Question: What type of tax is indicated in the document, personal property or real estate?
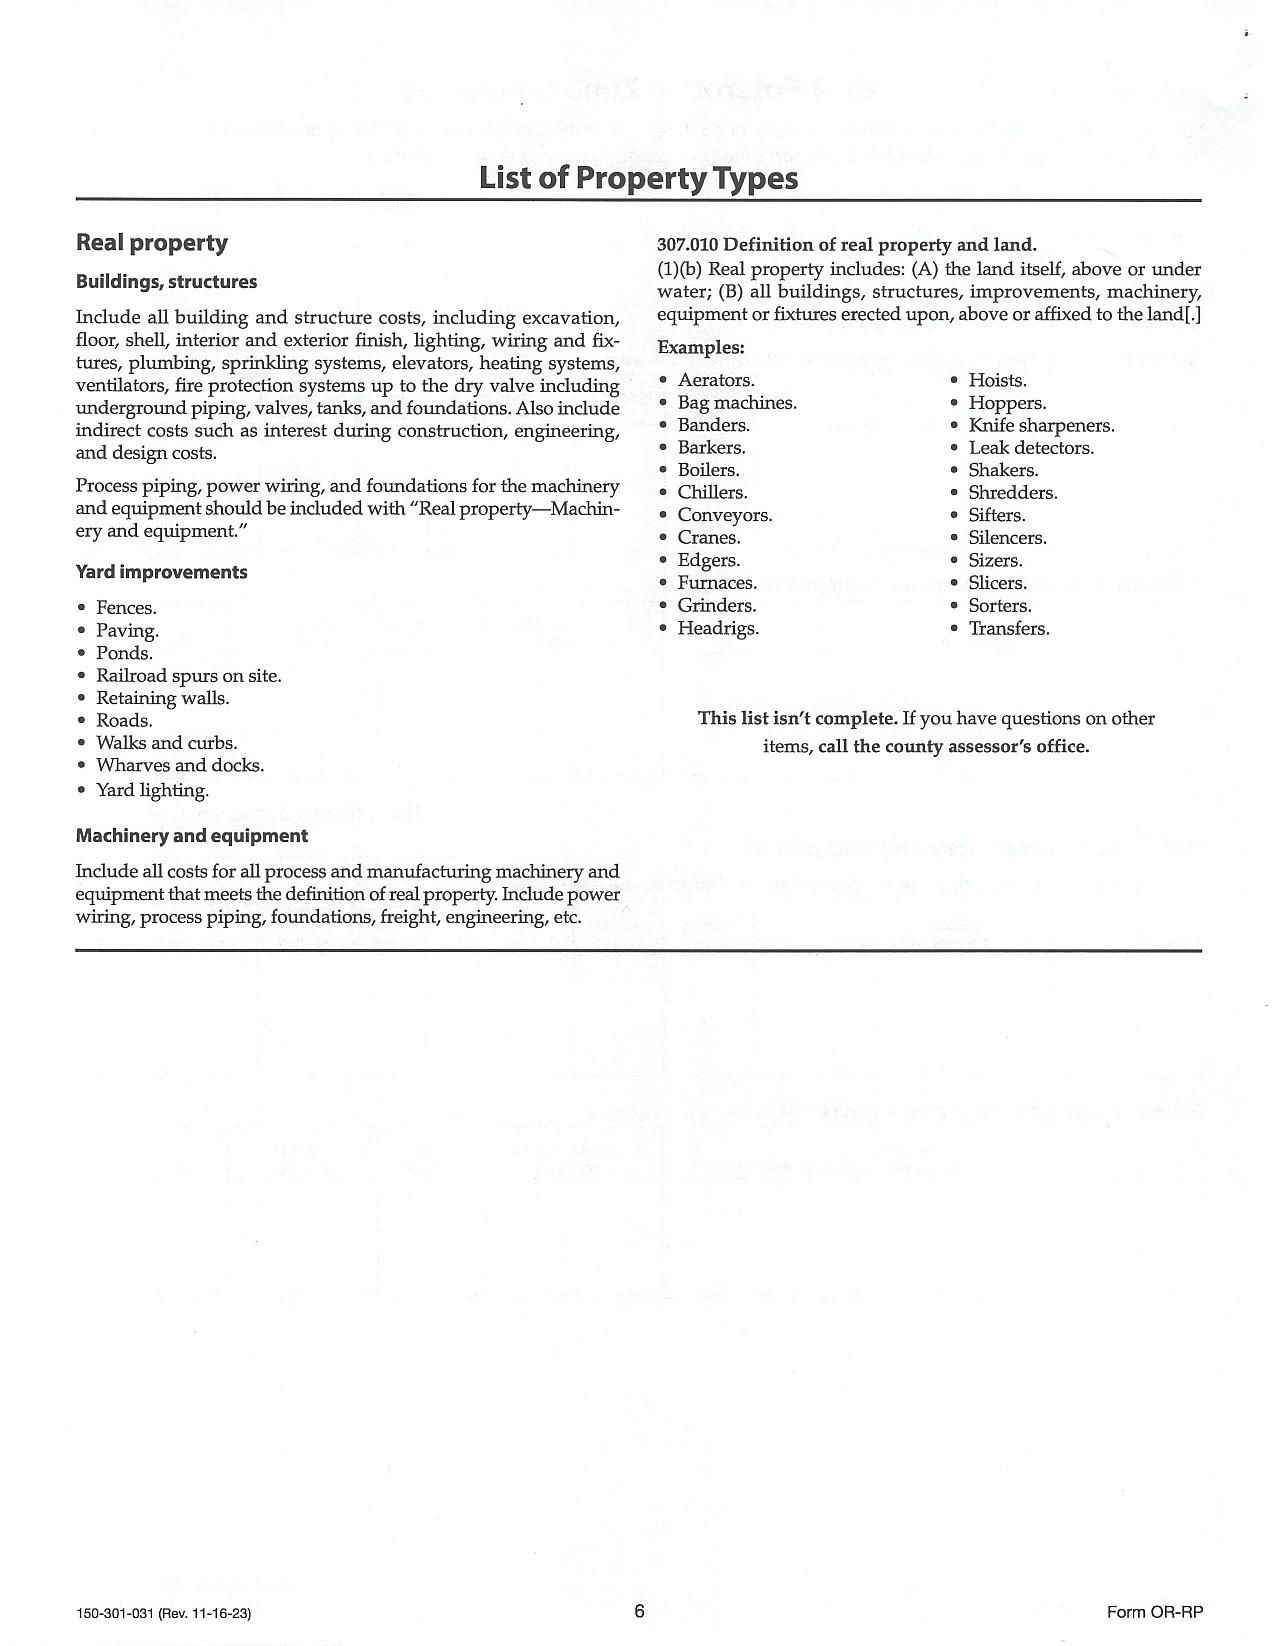
Answer: "Real property"